Question: What is the main concern?
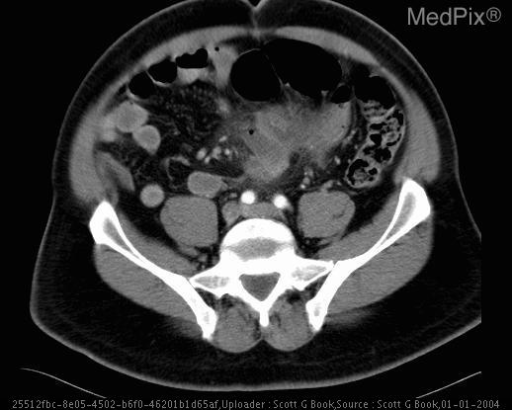
Answer: The findings suggest Midgut malrotation with duodenum failing to cross midline and small bowel in right abdomen. Cecum in lower mid-right abdomen. Abnormal position of SMV/SMA. Inflammatory changes surrounding cecum and area of appendix with fluid collection.. Abnormally located cecum with surrounding inflammation and fluid collection. Appendix not seen.. The patient might have a history of Several week history of poorly localized abdominal pain..